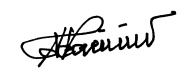
Signature of: nicolae văcăroiu